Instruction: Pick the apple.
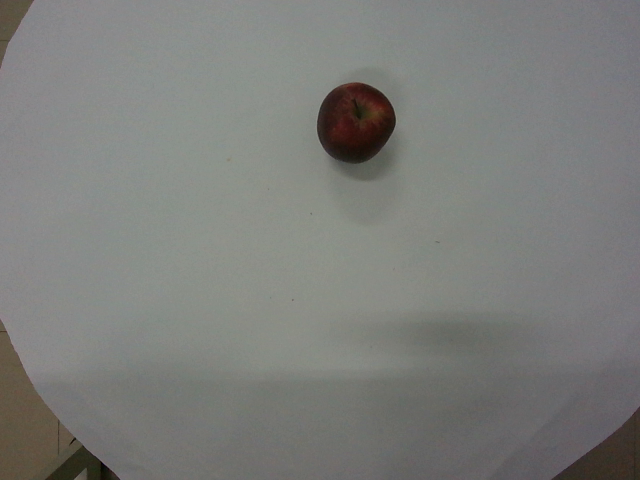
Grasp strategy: vertical